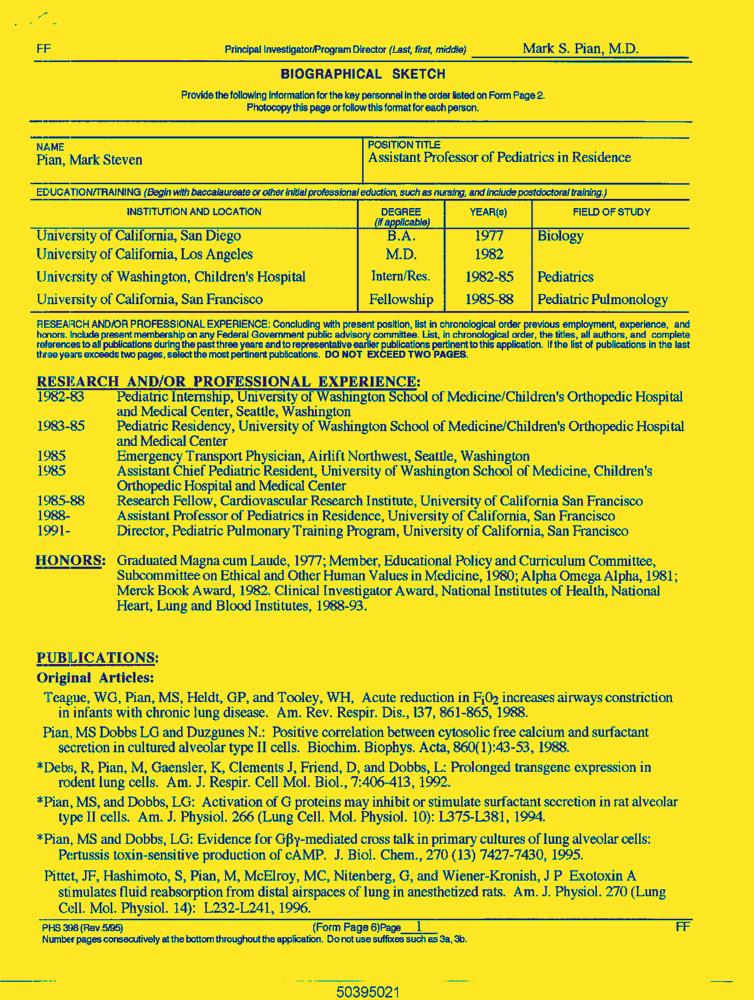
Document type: Resume-Doc